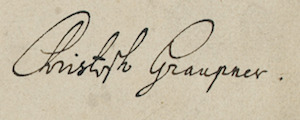
Signature of: christoph graupner